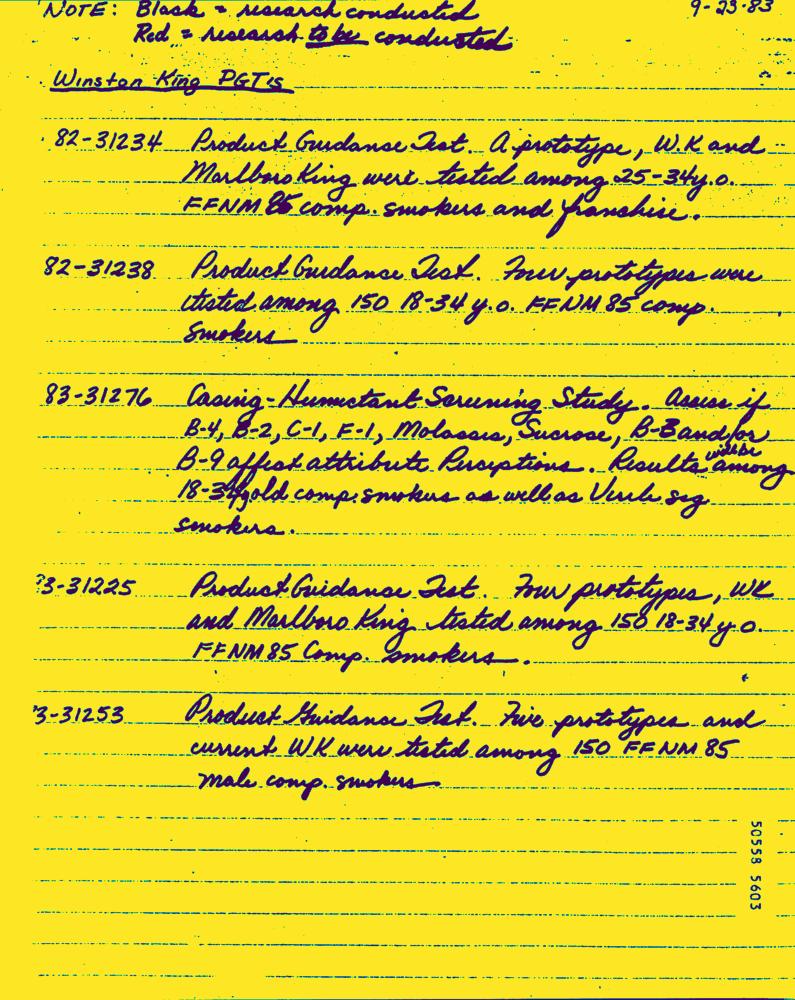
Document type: Hand-Written